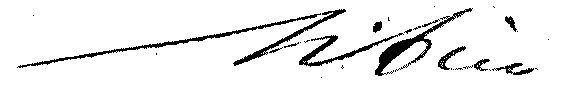
Signature of: jean antoine jules sibien